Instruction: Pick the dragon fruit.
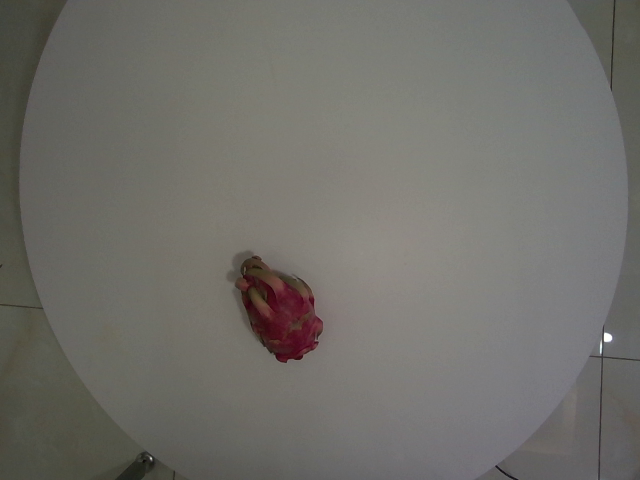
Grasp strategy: vertical